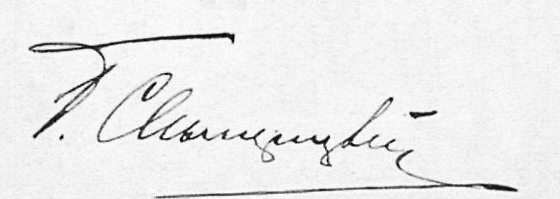
Signature of: q18542836